Question: What do the imaging results show?
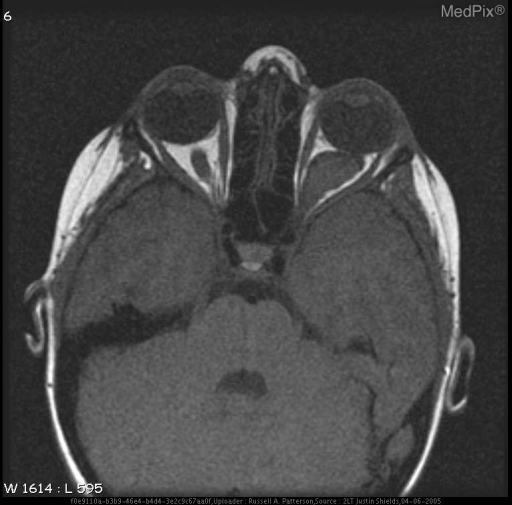
Answer: The imaging shows •  NF Spots in R posterior internal capsule.
•  L optic glioma.
•  Scoliosis with Severe Kyphosis of Cervical Spine.
•  Posterior Cervical fusion mass.
•  Dural ectasia.  Widened spinal canal.  Posterior vertebral body scalloping.
•  Syrinx.
•  Plexiform neurofibroma of L apex. L orbit intraconal mass consistent with optic nerve glioma..